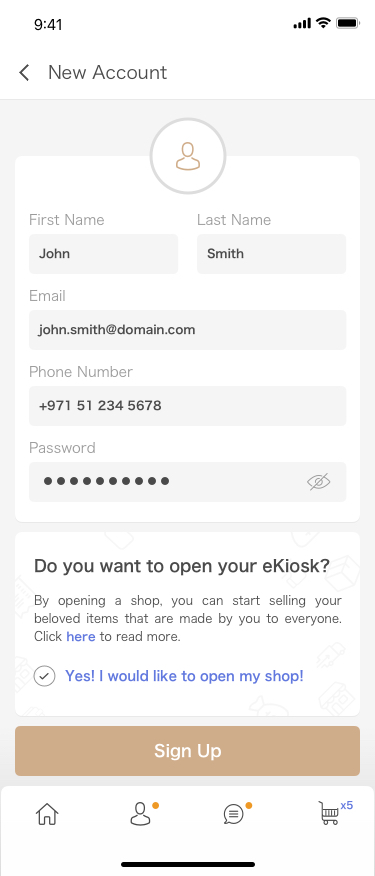
Text in this UI design:
Yes! I would like to open my shop!
By opening a shop, you can start selling your beloved items that are made by you to everyone. Click here to read more.
Do you want to open your eKiosk?
Password
Phone Number
+971 51 234 5678
Email
john.smith@domain.com
Last Name
Smith
First Name
John
New Account